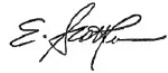
Signature of: scott turner